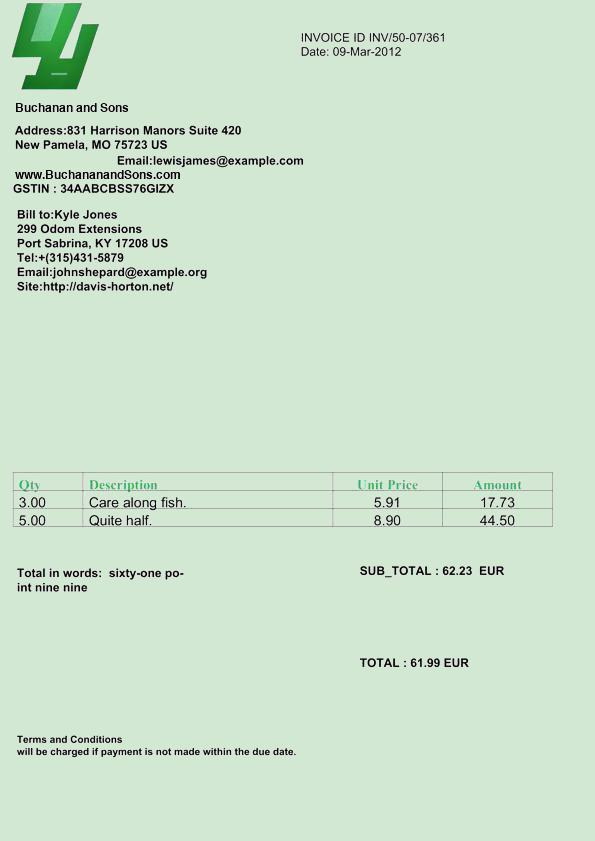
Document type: Invoice